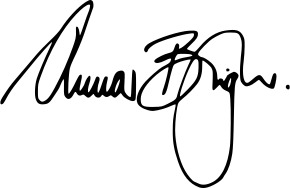
Signature of: anna bligh